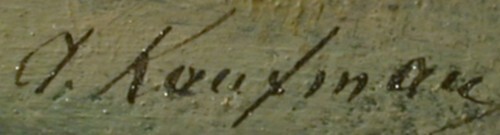
Signature of: adolf kaufmann